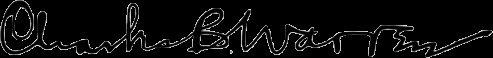
Signature of: charles beecher warren